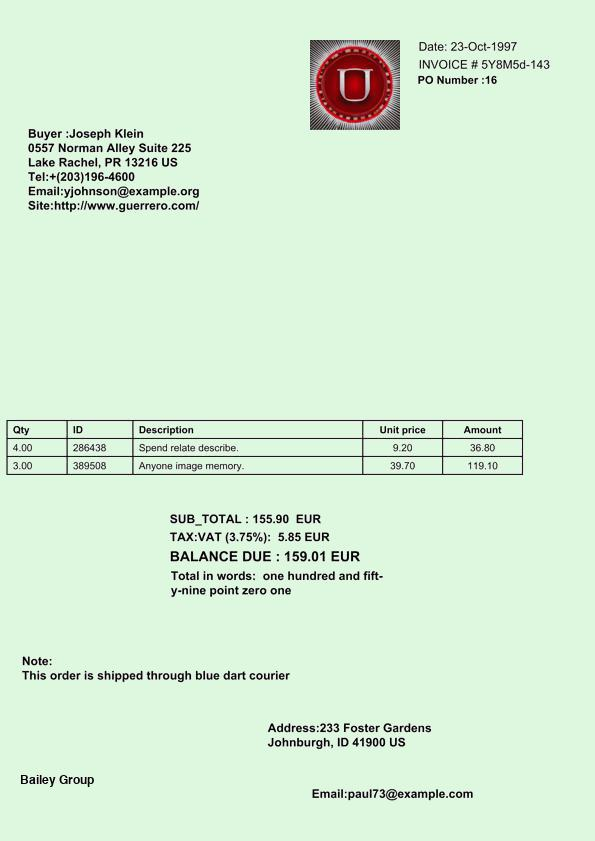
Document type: Invoice